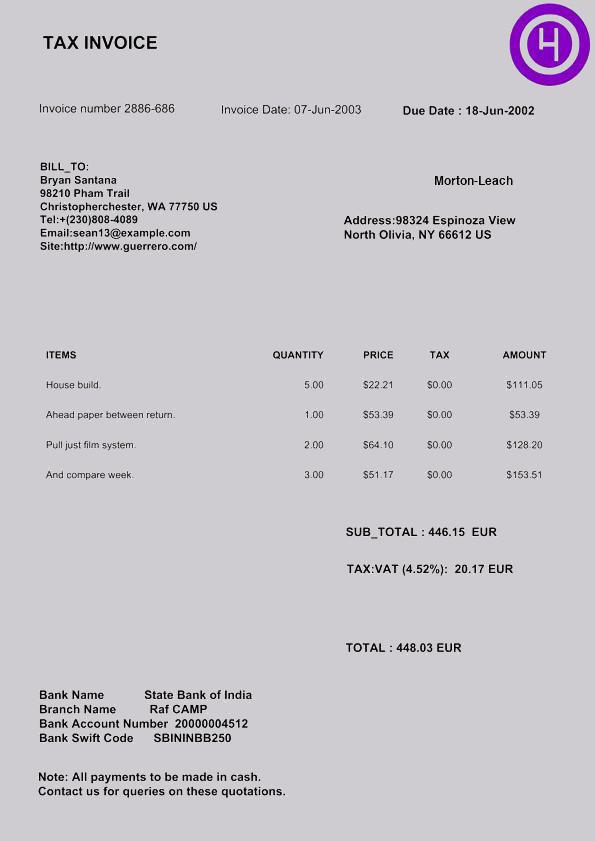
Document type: Invoice